Question: What is the main concern?
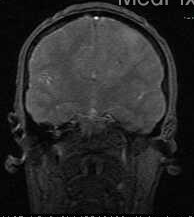
Answer: The findings suggest Large homogeneously enhancing lesion based in the dura of the falx, and pressing on the anterior cerebral hemisphere.  There is rightward mass effect on the falx as well as inferior displacement of the body of the corpus callosum with partial effacement of the third ventricle.  The mass looks extraaxial, but has intraaxial vasogengenic edema in frontal lobes surrounding the mass.. Coronal MR T2 FGRE. The patient might have a history of 21 y.o. man with a new onset seizure and severe headaches..